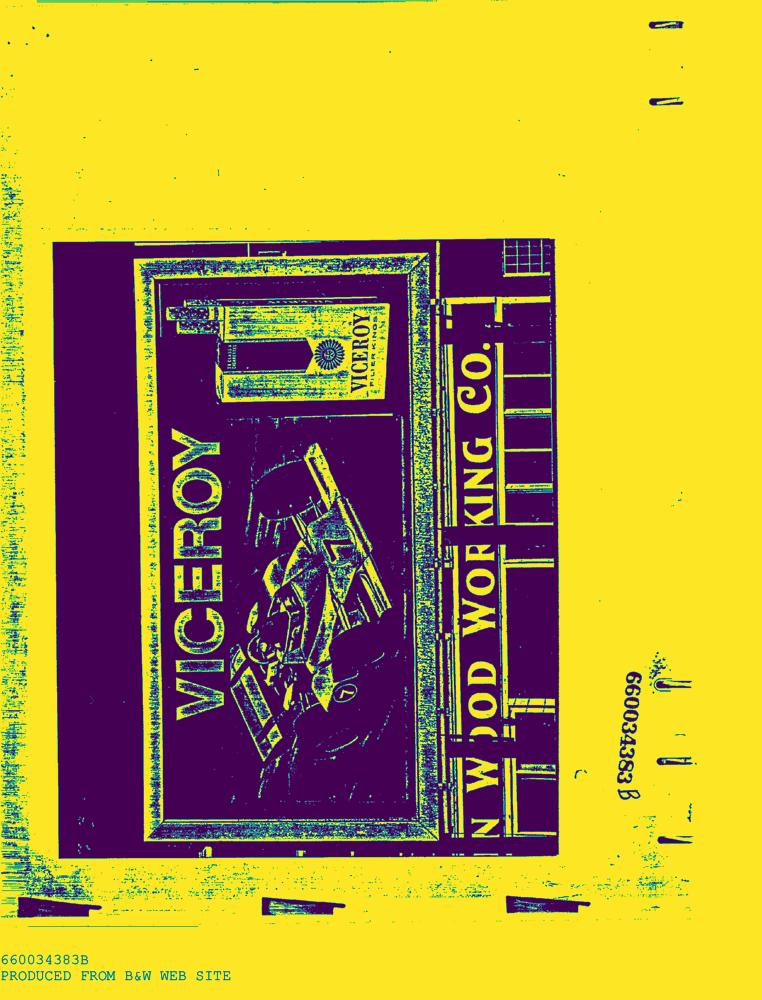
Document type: AD